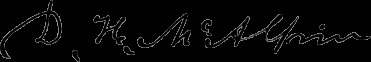
Signature of: david hunter mcalpin